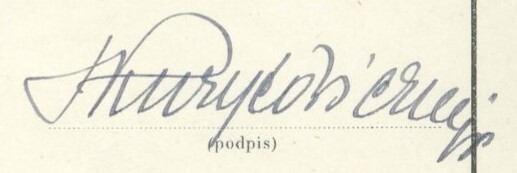
Signature of: q102077602